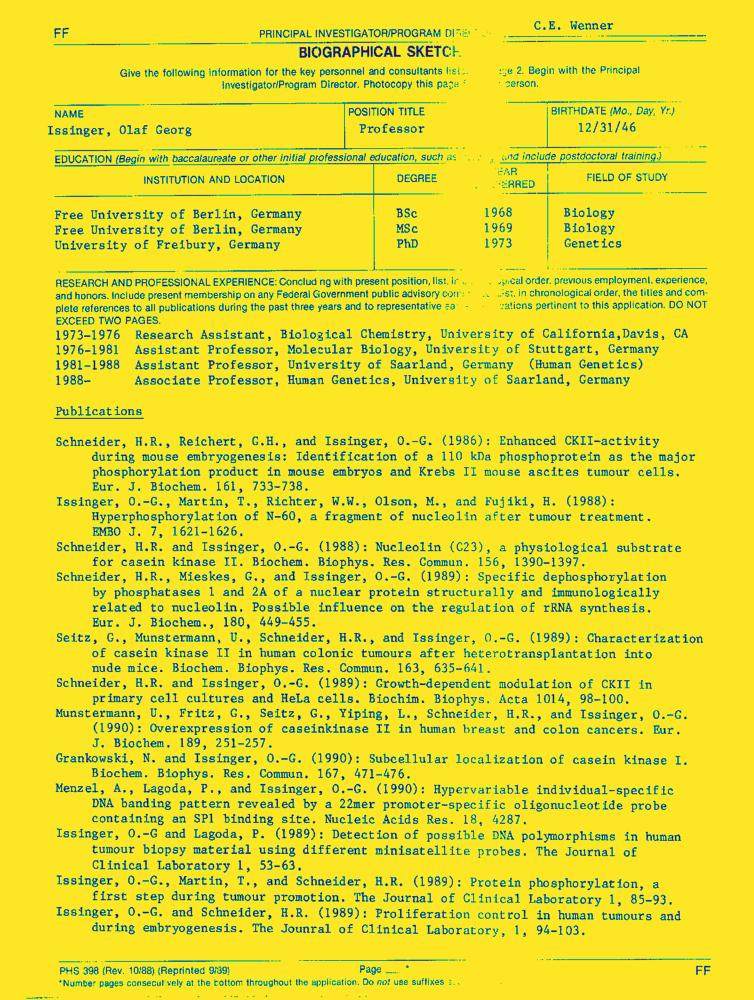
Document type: Resume-Doc